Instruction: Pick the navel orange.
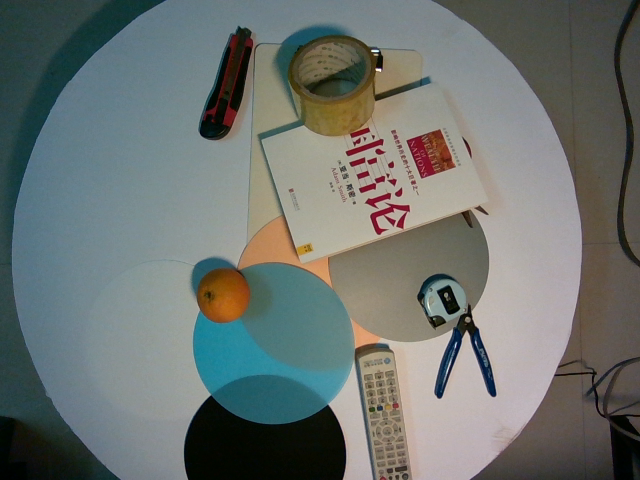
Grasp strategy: vertical